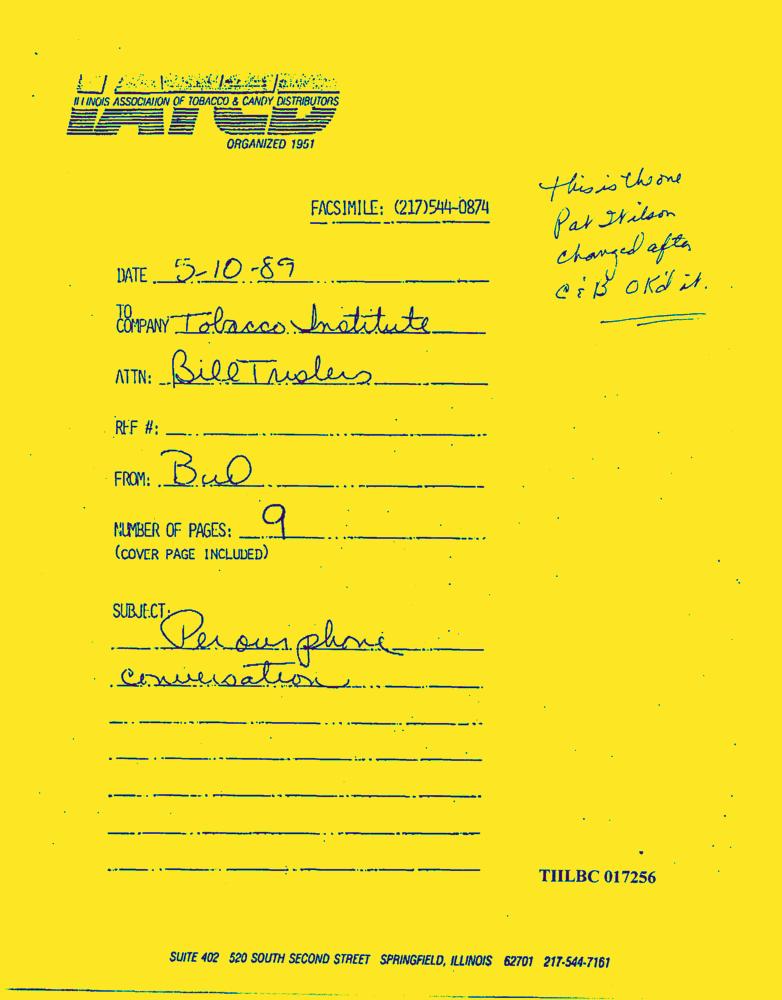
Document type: Letter-Doc